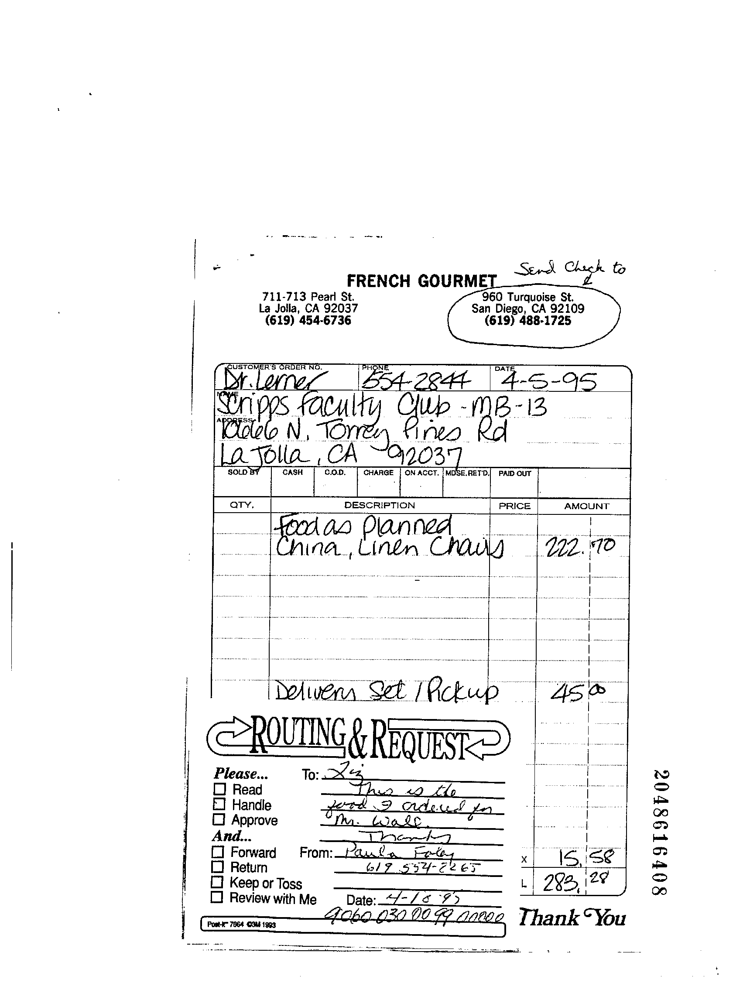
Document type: Invoice